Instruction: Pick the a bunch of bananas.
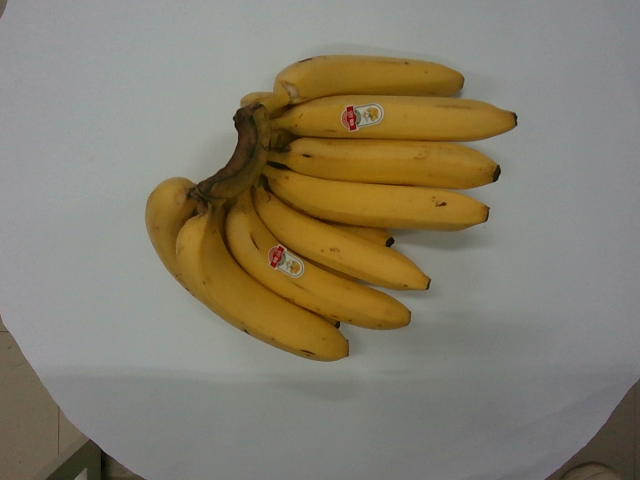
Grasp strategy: vertical